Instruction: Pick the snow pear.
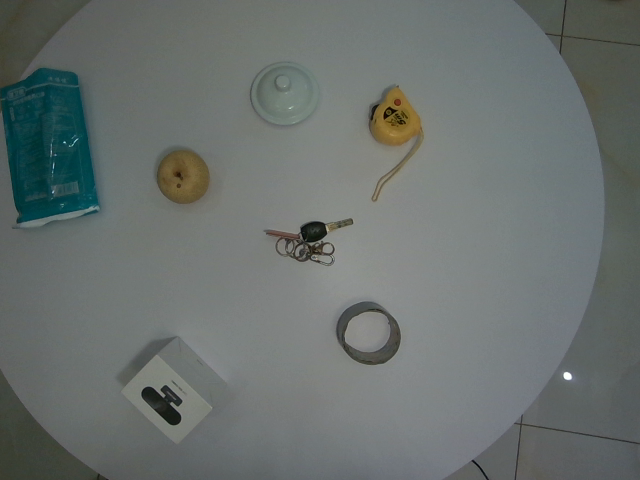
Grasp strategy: vertical